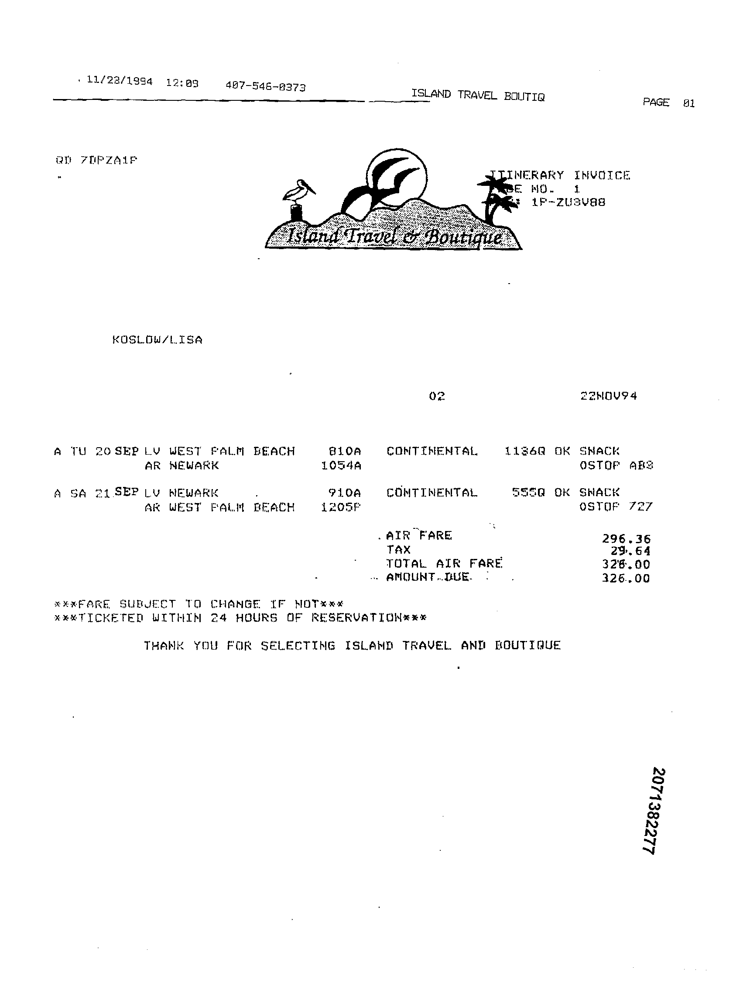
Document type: Invoice